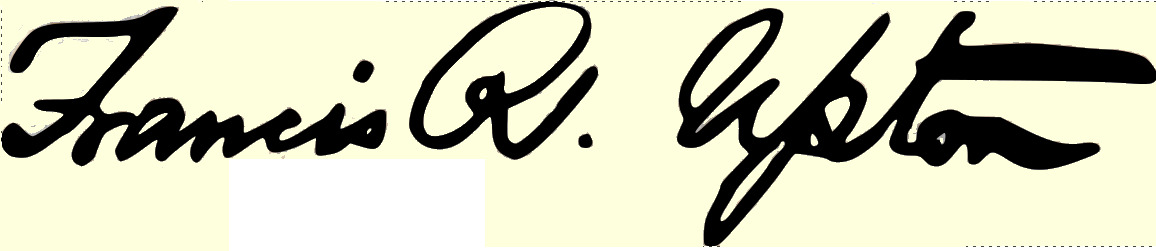
Signature of: francis robbins upton